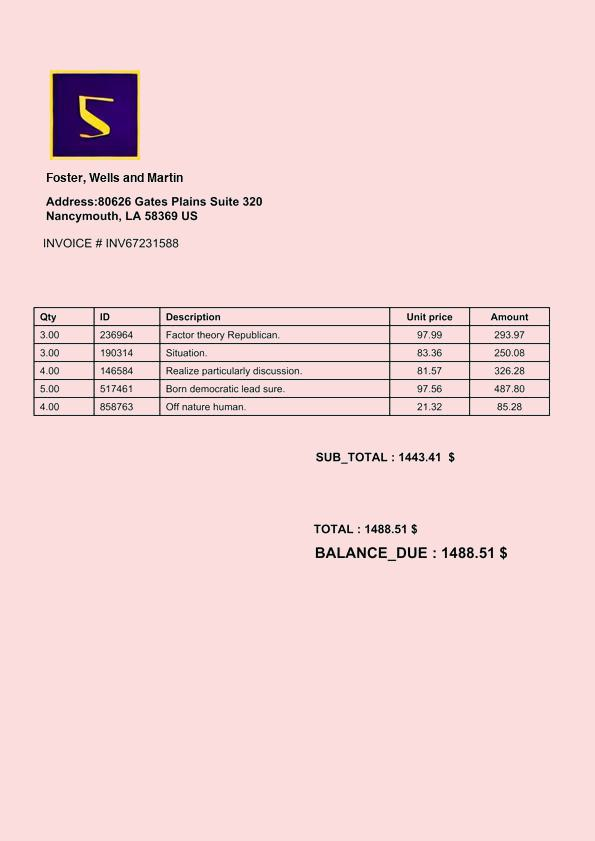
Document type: Invoice